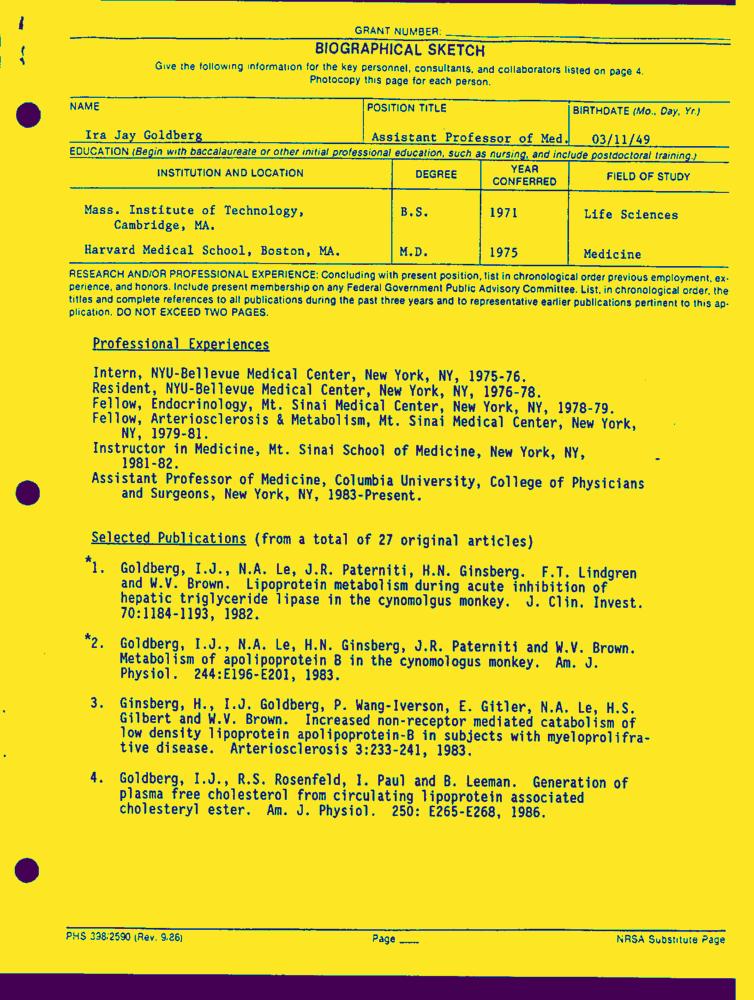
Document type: Resume-Doc